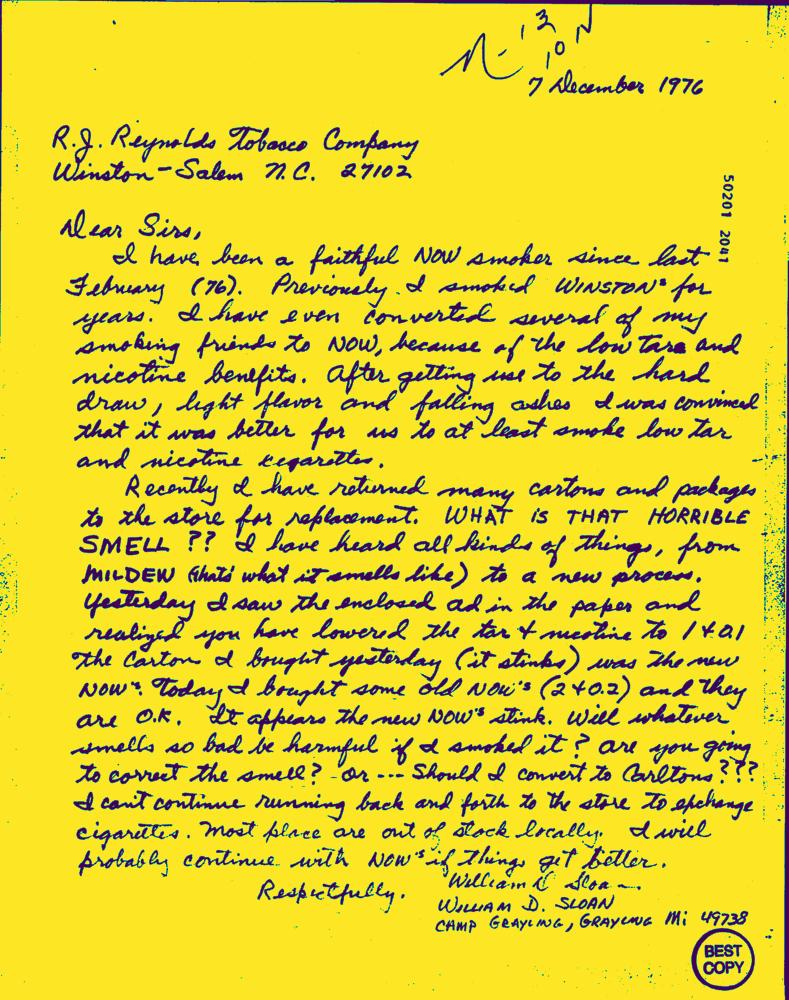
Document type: Hand-Written